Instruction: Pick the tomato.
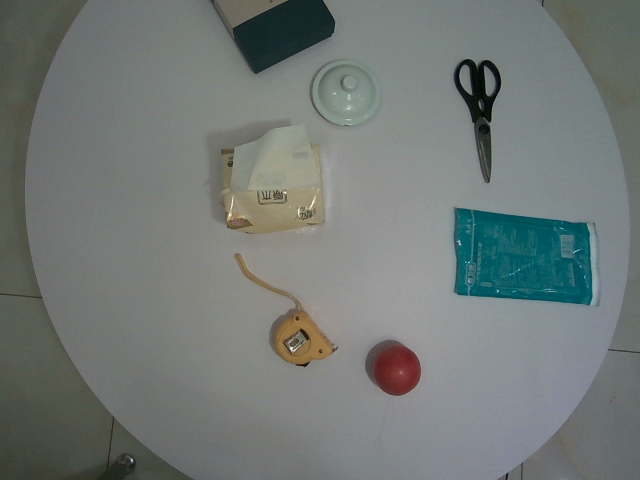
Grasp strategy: vertical